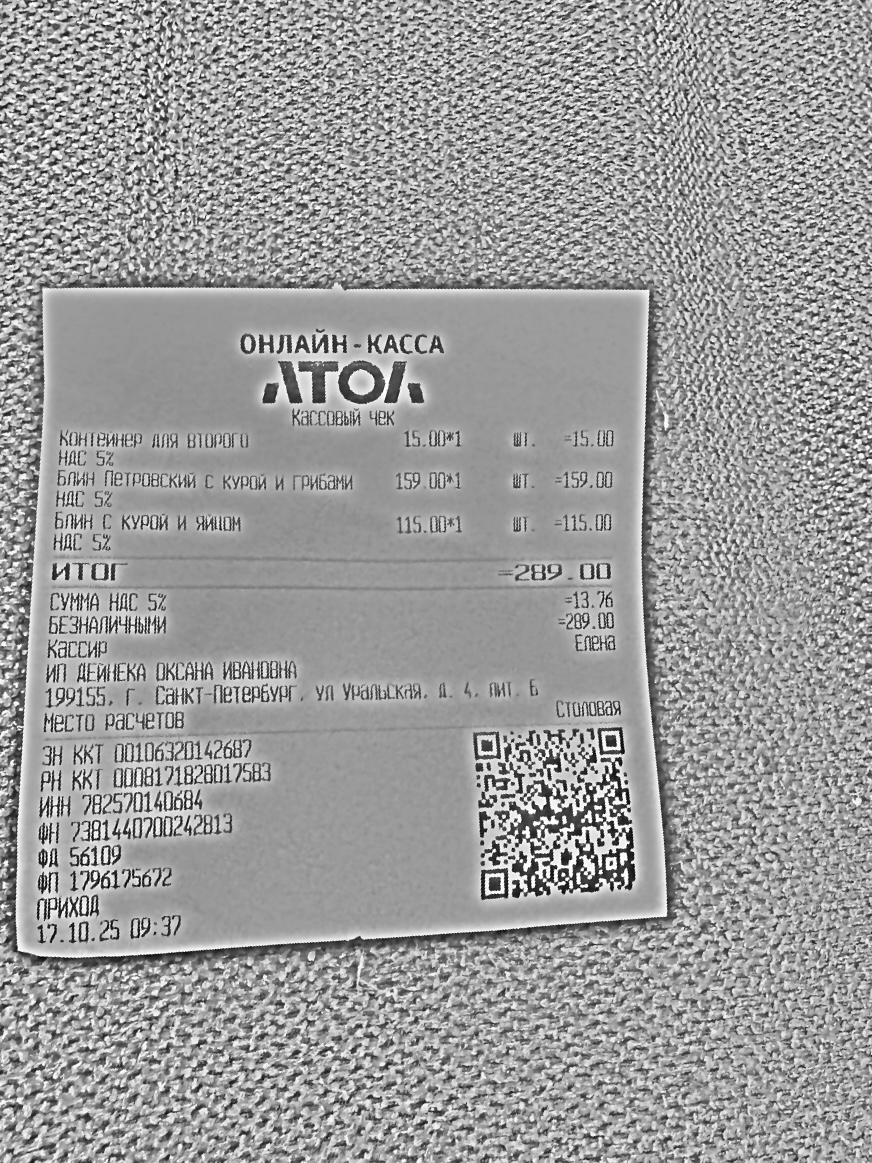
Продавец: ИП ДЕЙНЕКА ОКСАНА ИВАНОВНА
ИНН: 782570140684
Дата: 17.10.25
Товары: Контейнер для второго; Блин Петровский с курой и грибами; Блин с курой и яйцом
Количество: 1; 1; 1
Цена: 15.00; 159.00; 115.00
Сумма: 15.00; 159.00; 115.00
Итого: 289.00